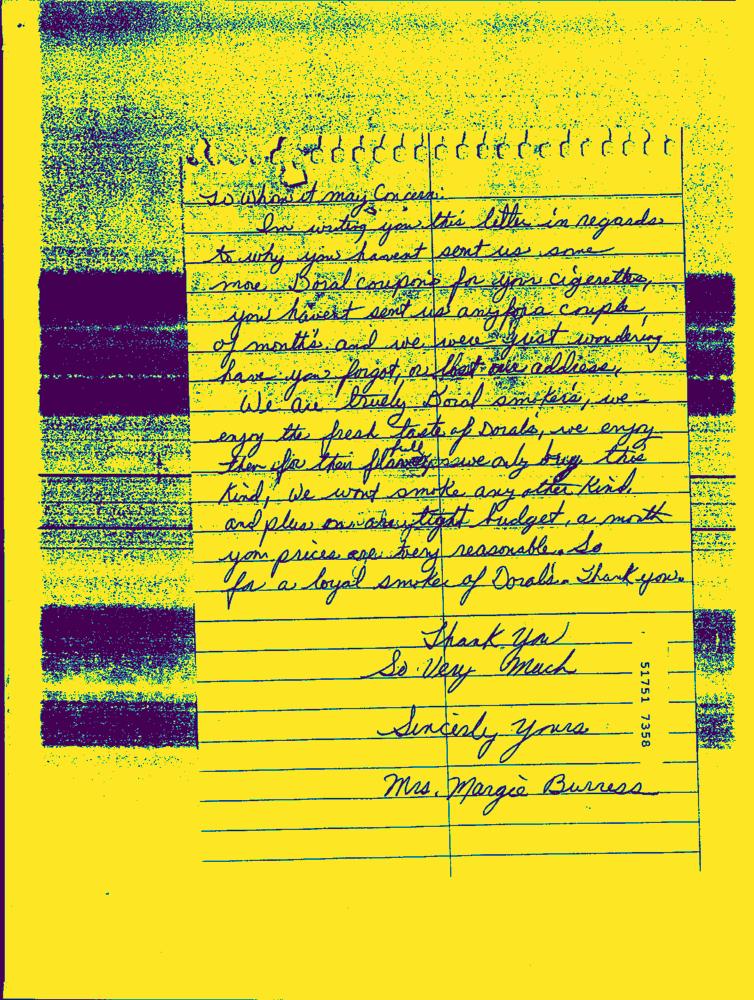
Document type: Hand-Written